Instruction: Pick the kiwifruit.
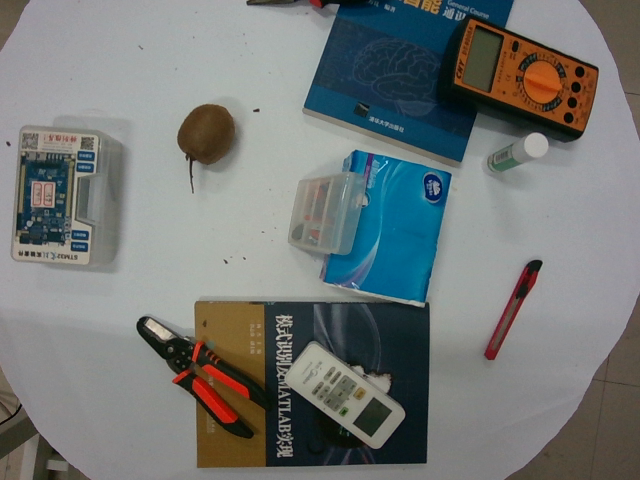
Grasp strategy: vertical